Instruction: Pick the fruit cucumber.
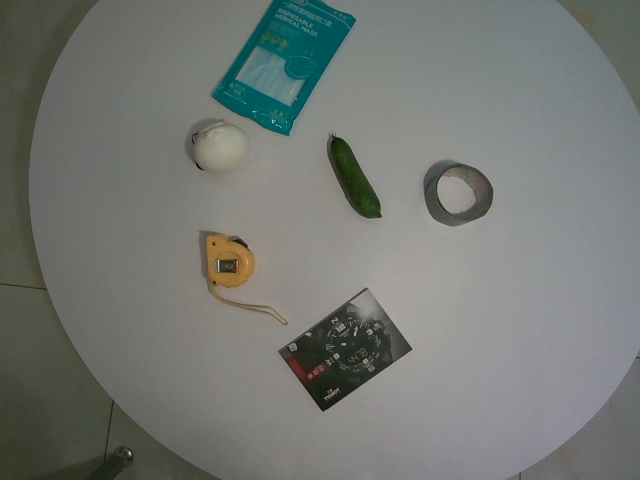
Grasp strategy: vertical